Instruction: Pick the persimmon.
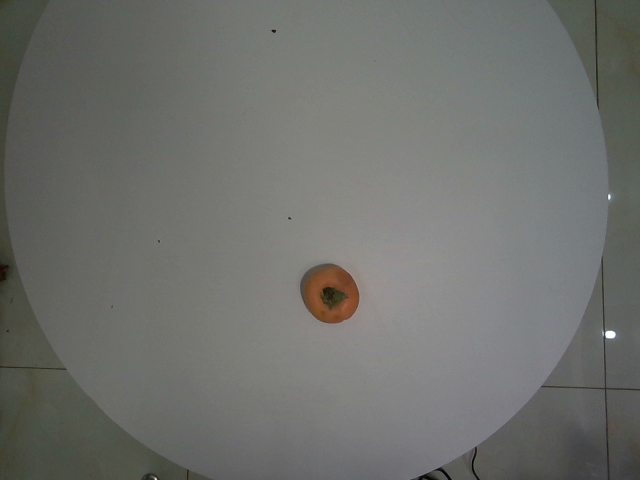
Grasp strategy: vertical